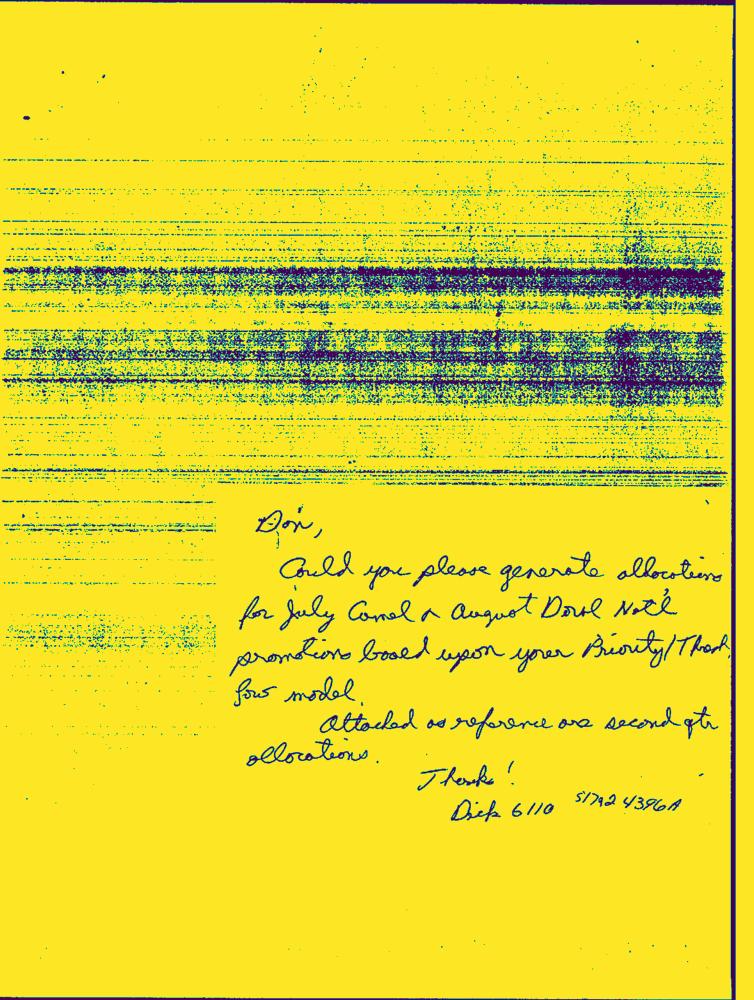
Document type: Hand-Written